Question: What could the diagnosis suggest?
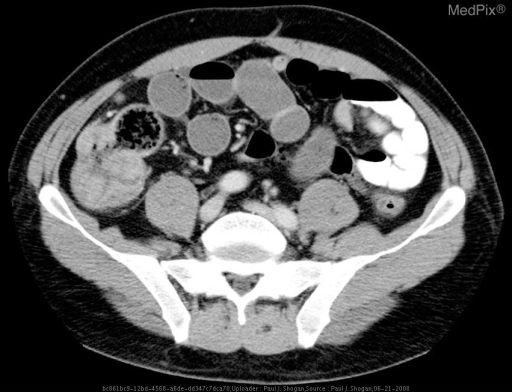
Answer: The possible diagnosis includes Adenocarcinoma (Hereditary Nonpolyposis Colon Cancer)
Lymphoma
Metastasis
Carcinoid Tumor
GIST
Diverticulitis
Crohn’s Disease
Typhlitis (Neutropenic Colitis)
Ischemic Necrosis of the Cecum (rare – patients with a history of cardiac failure and arrhythmia).

Reference:
Hoeffel et al.  RadioGraphics 2006;26:1373-1390..